Question: How is the history relevant to the case?
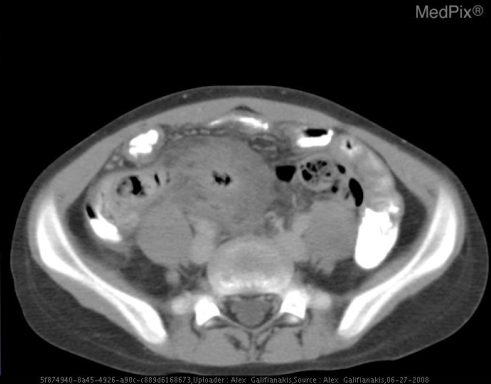
Answer: The patient's history of 10 y.o. girl with known cystic fibrosis presents with acute onset of right lower quadrant pain, fever, and leukocytosis. is key in understanding the case.